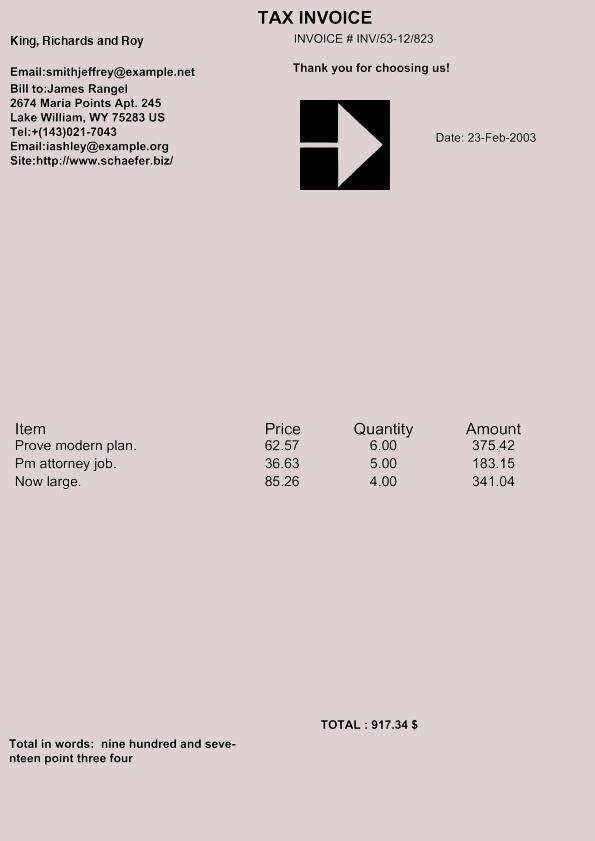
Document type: Invoice